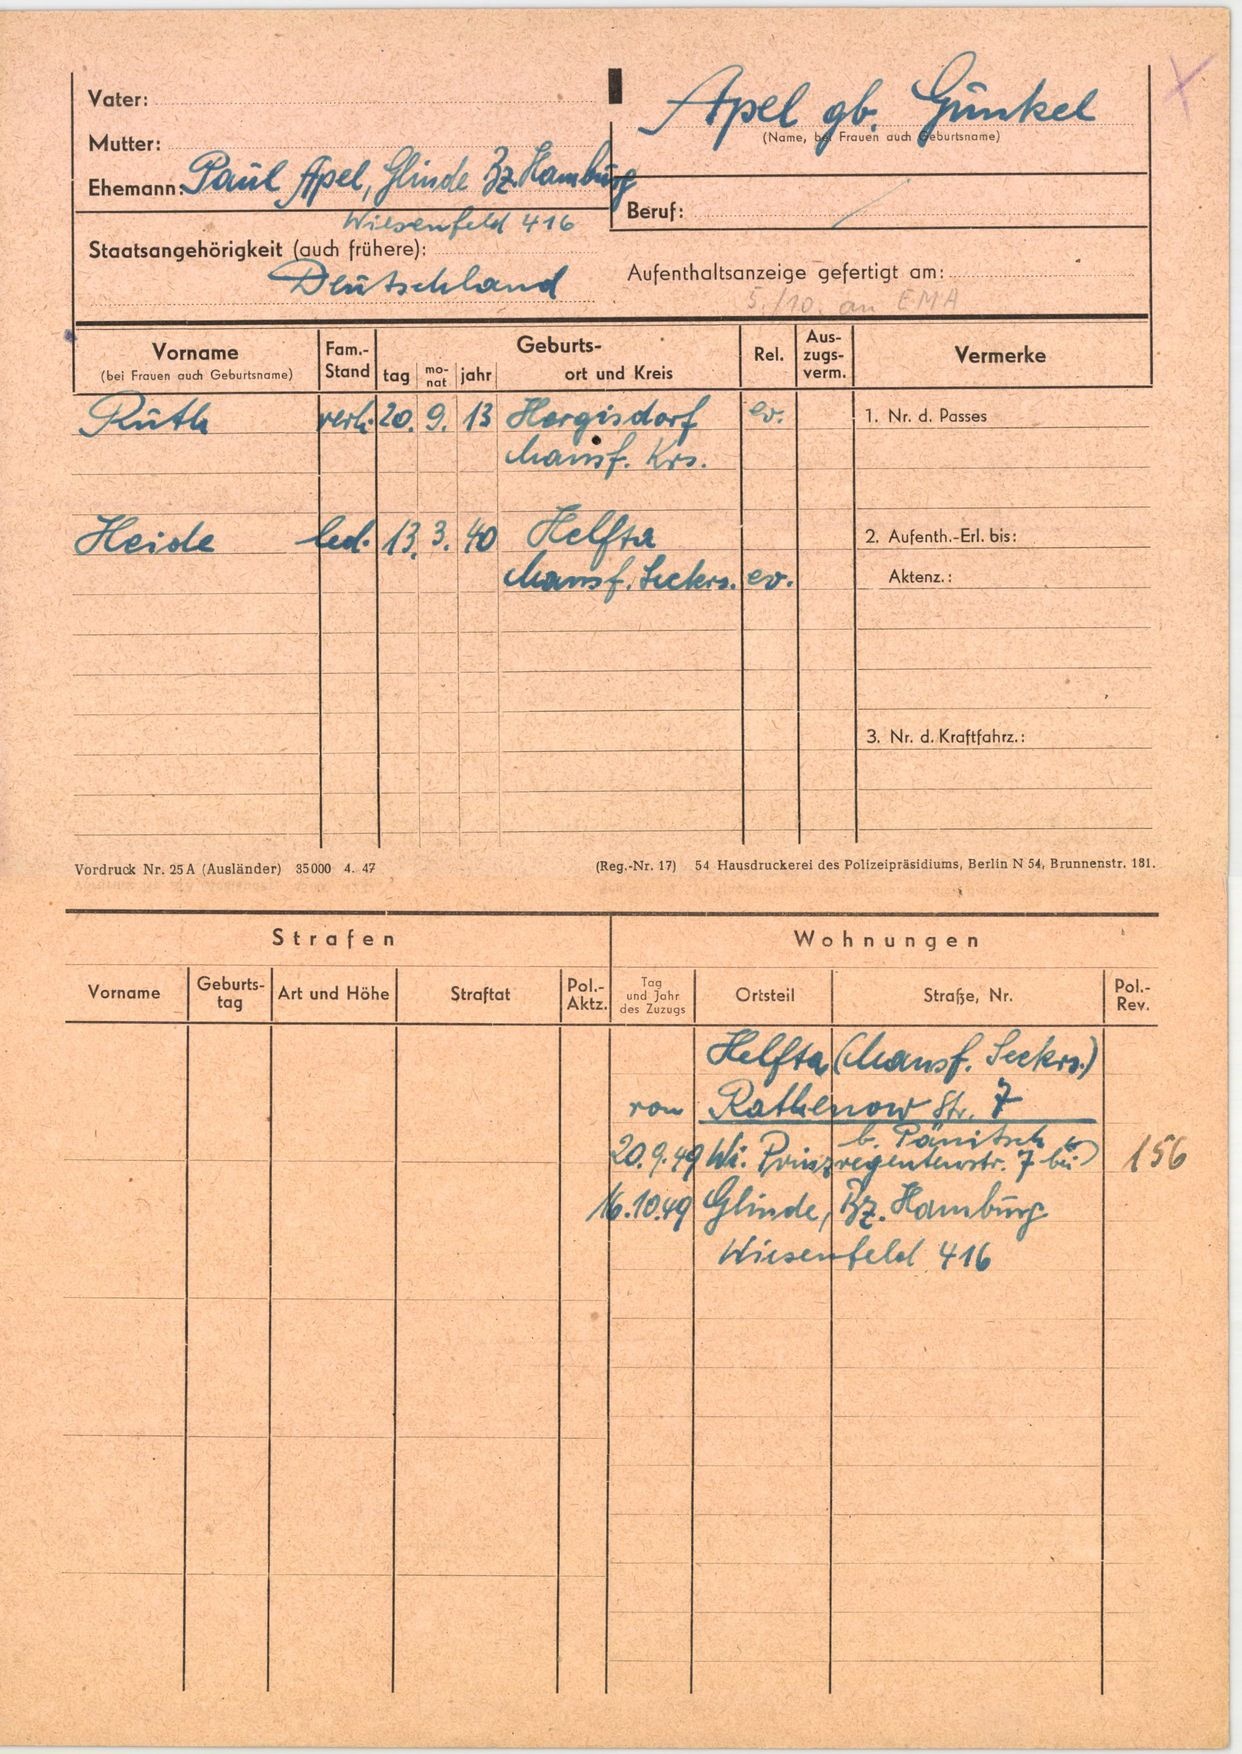
Apel gb. Gunkel